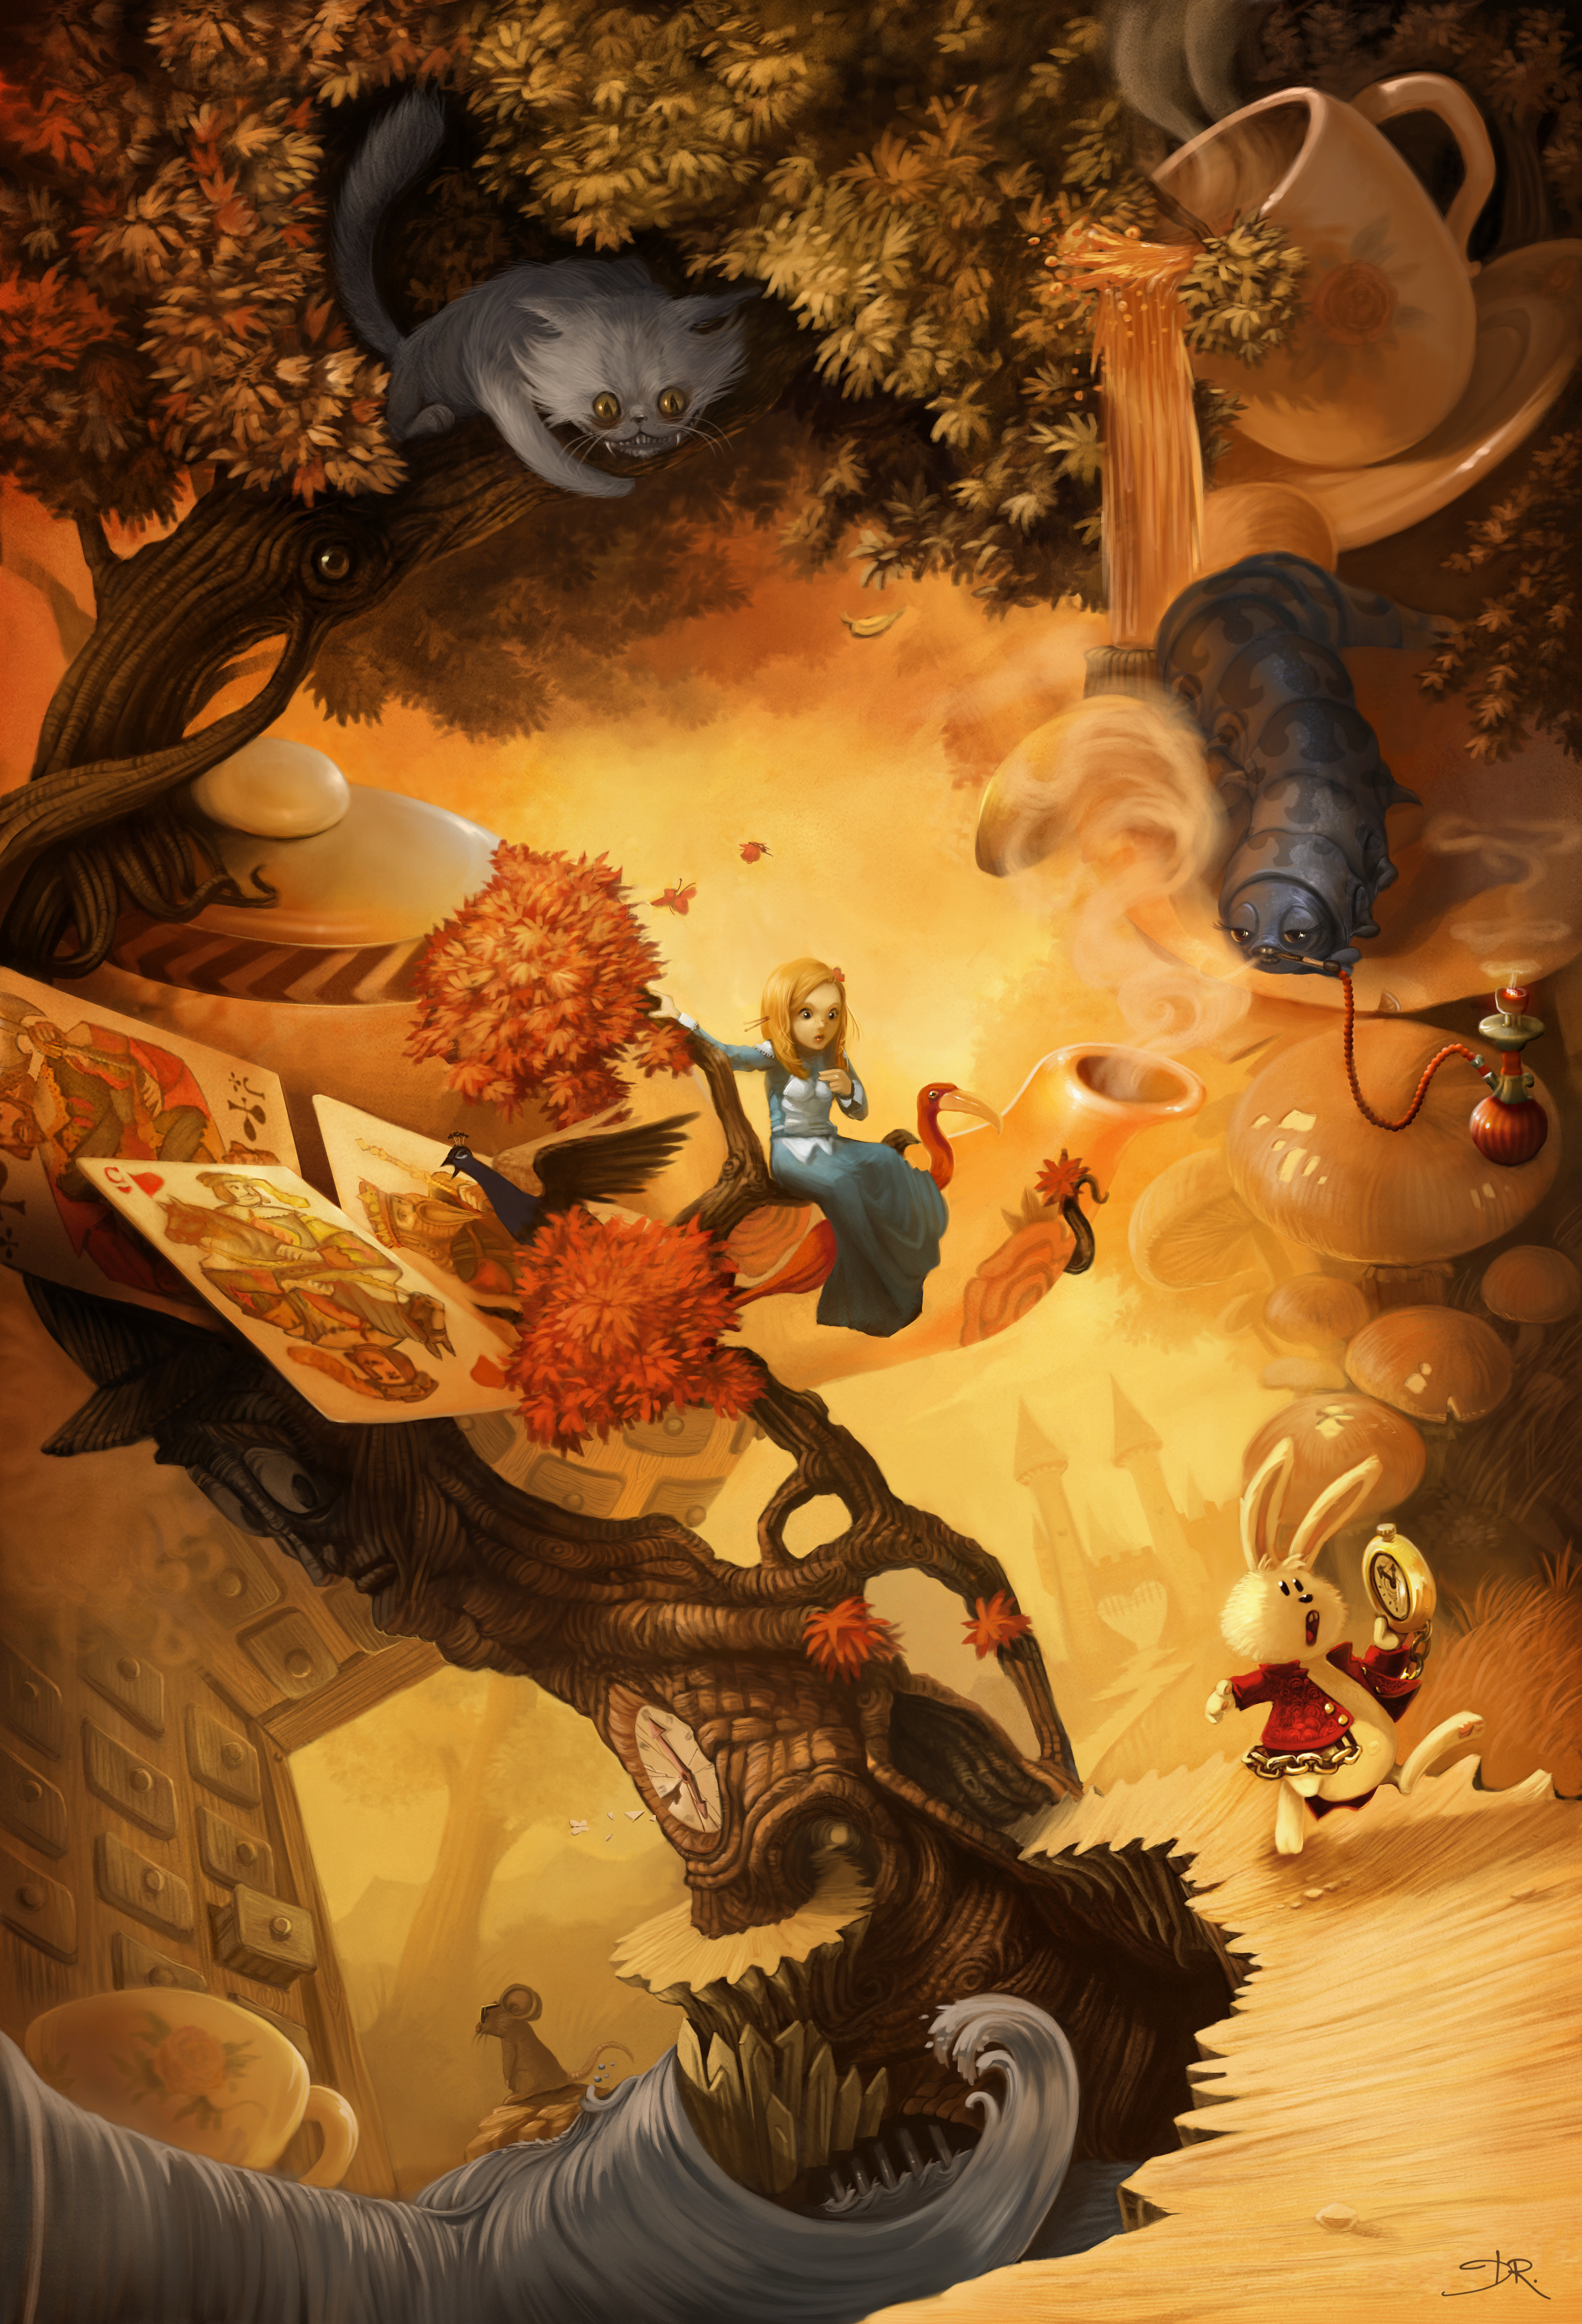
Signature of: gloria steinem